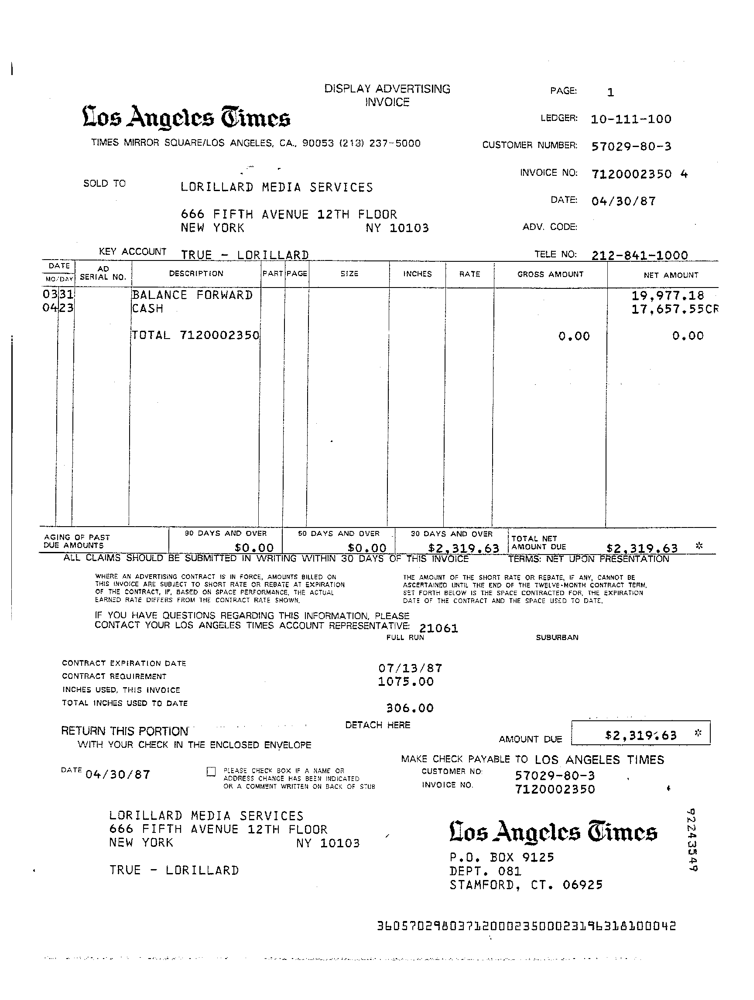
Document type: Invoice